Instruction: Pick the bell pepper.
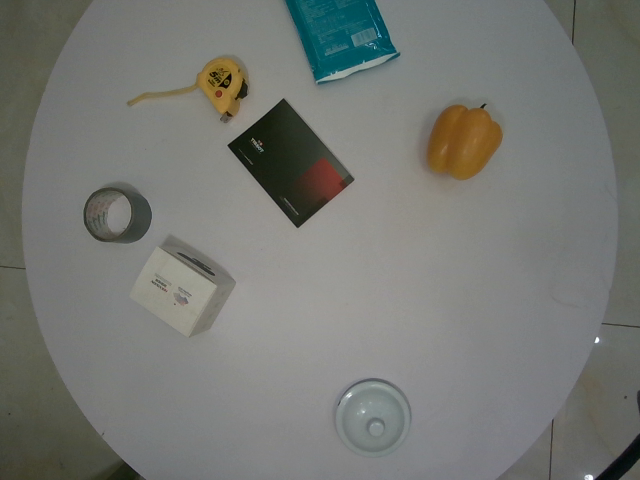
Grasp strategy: vertical